Question: Describe the condition in detail:
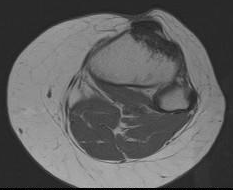
Answer: The disease is discussed as: The majority of hemangiomas that involve bone are discovered incidentally in asymptomatic patients. Men are affected twice as often as women, and lesions are usually discovered in the 4th 5th decades of life. Soft-tissue components may also be associated with these lesions. Osseous hemangioma is particularly common in the spine and calvaria and less frequently affects long bones such as the tibia, femur, and humerus.

Osseous hemangiomas may have radiating trabecular thickening on radiographs. Another common pattern is a bubbly bone lysis that creates a honeycomb, latticelike, or "hole-within-hole" appearance. These lytic areas are invariably multifocal and usually metaphyseal or epiphyseal. Bone lysis can have linear and circular components on radiographs, suggestive of a vascular lesion, with linear and circular elements representing vascular channels seen longitudinally and en face, respectively. However, these serpentine vascular channels are recognized more easily with CT and MR imaging. Characteristically, these channels have low signal intensity on T1-weighted images and very high signal intensity on T2-weighted images because of slow blood flow. In arteriovenous lesions with faster blood flow, low signal intensity may persist with all MR imaging pulse sequences. The appearance of osseous hemangiomas at bone and red blood cell labeled scintigraphy is variable, from photopenia to moderate increased activity.

Periosteal or cortical hemangiomas occur most frequently in the anterior tibial diaphysis. These lytic cortical lesions may also show the characteristic multifocal vascular channels or be seen as a larger, nonspecific region of bone destruction. Cortical hemangiomas may predispose the bone to fracture, and periosteal reaction may accompany these lesions.